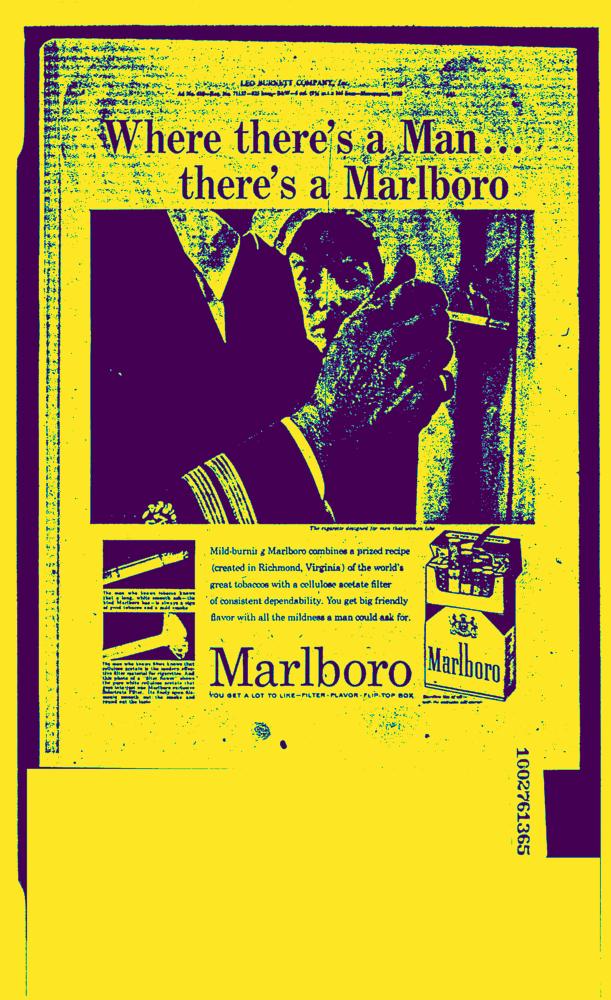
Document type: AD